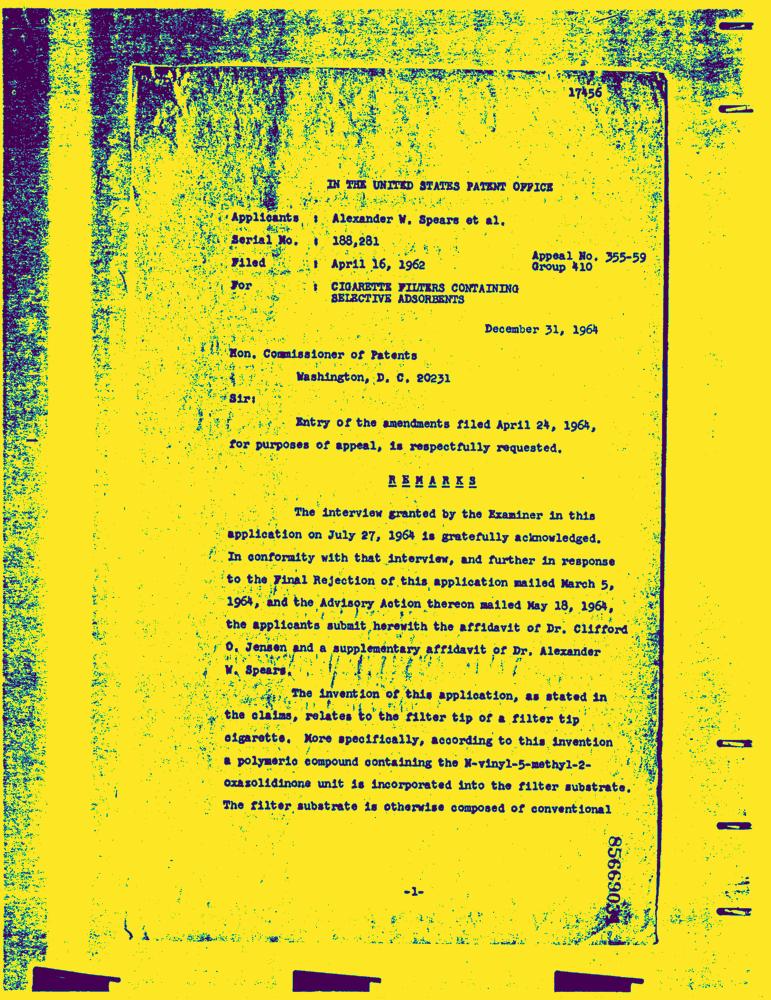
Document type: Letter-Doc